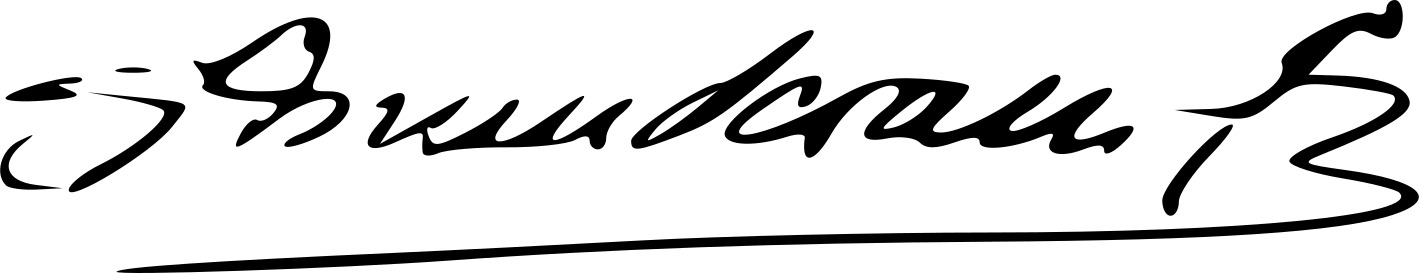
Signature of: susana amundaraín